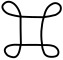
Signature of: sancho ramírez